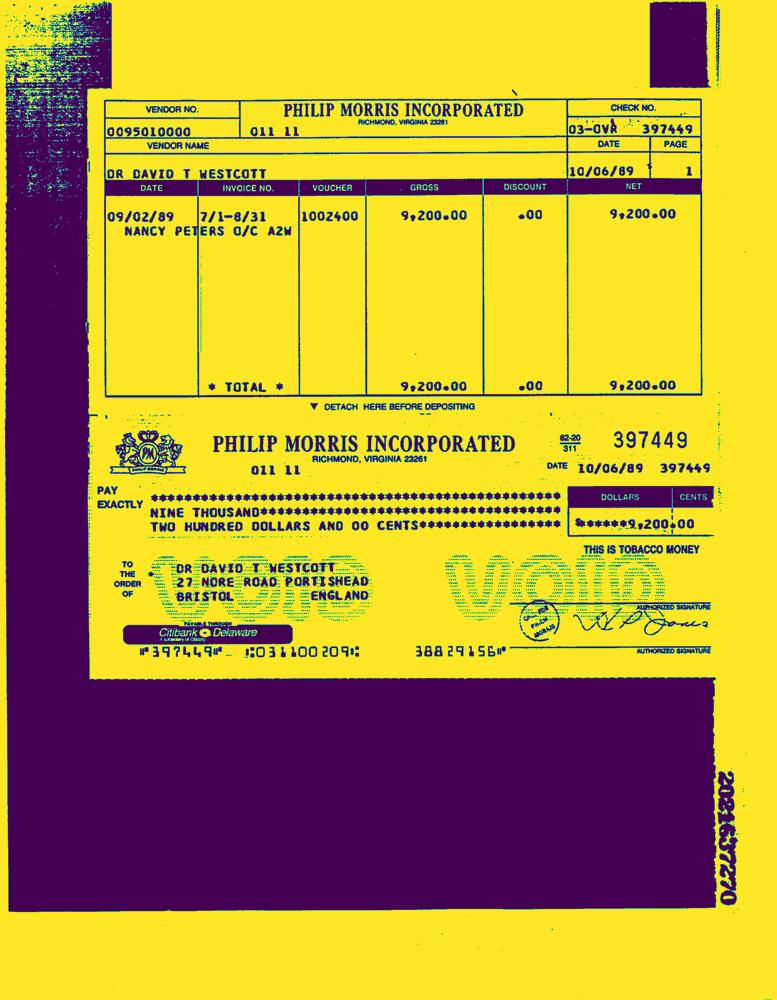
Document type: Invoice-Doc